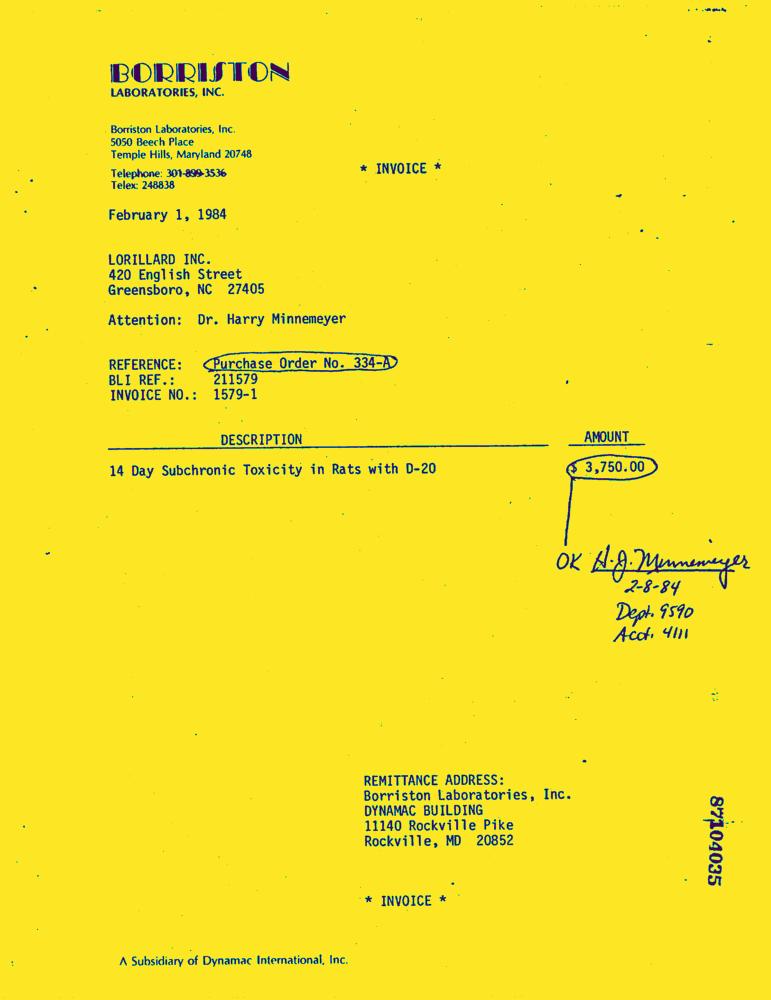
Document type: Invoice-Doc